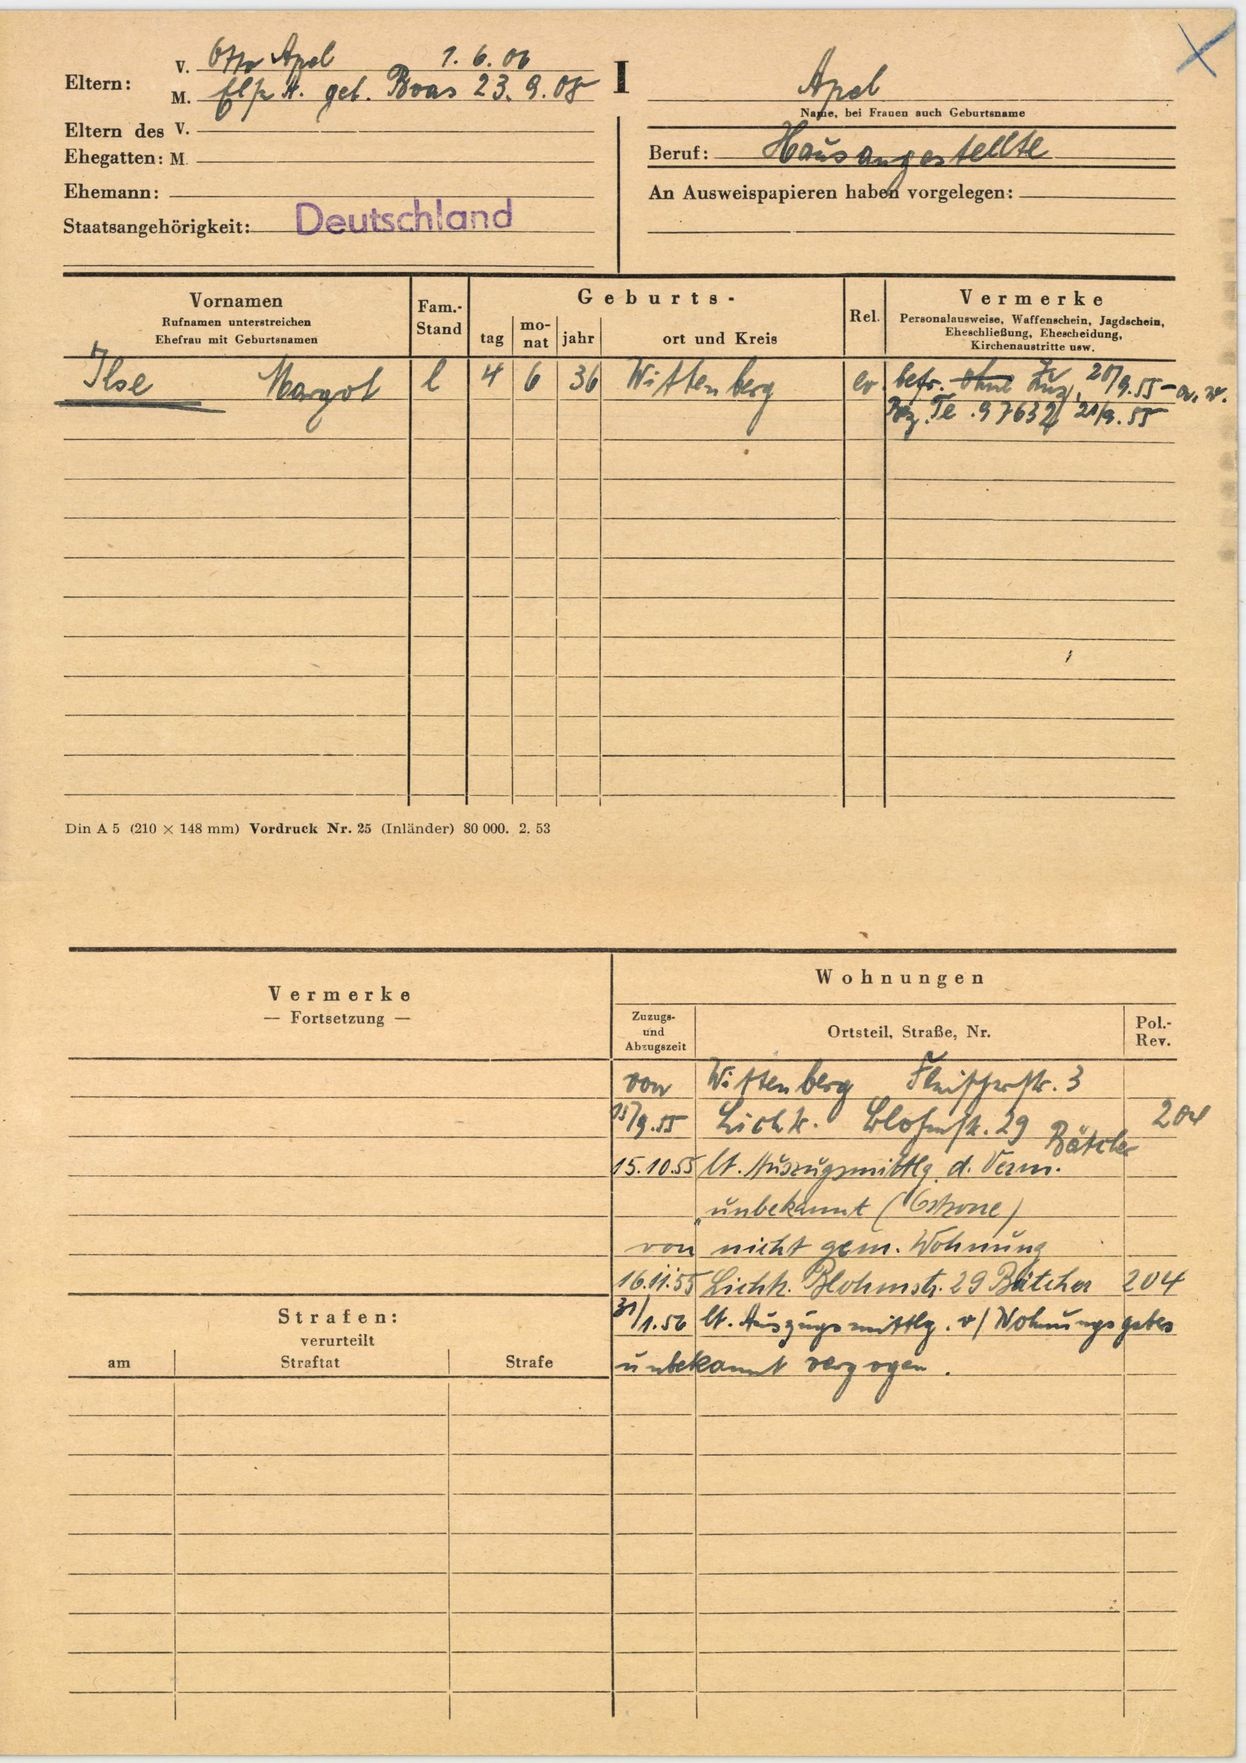
Apel